Question: What type of tax is indicated in the document, personal property or real estate?
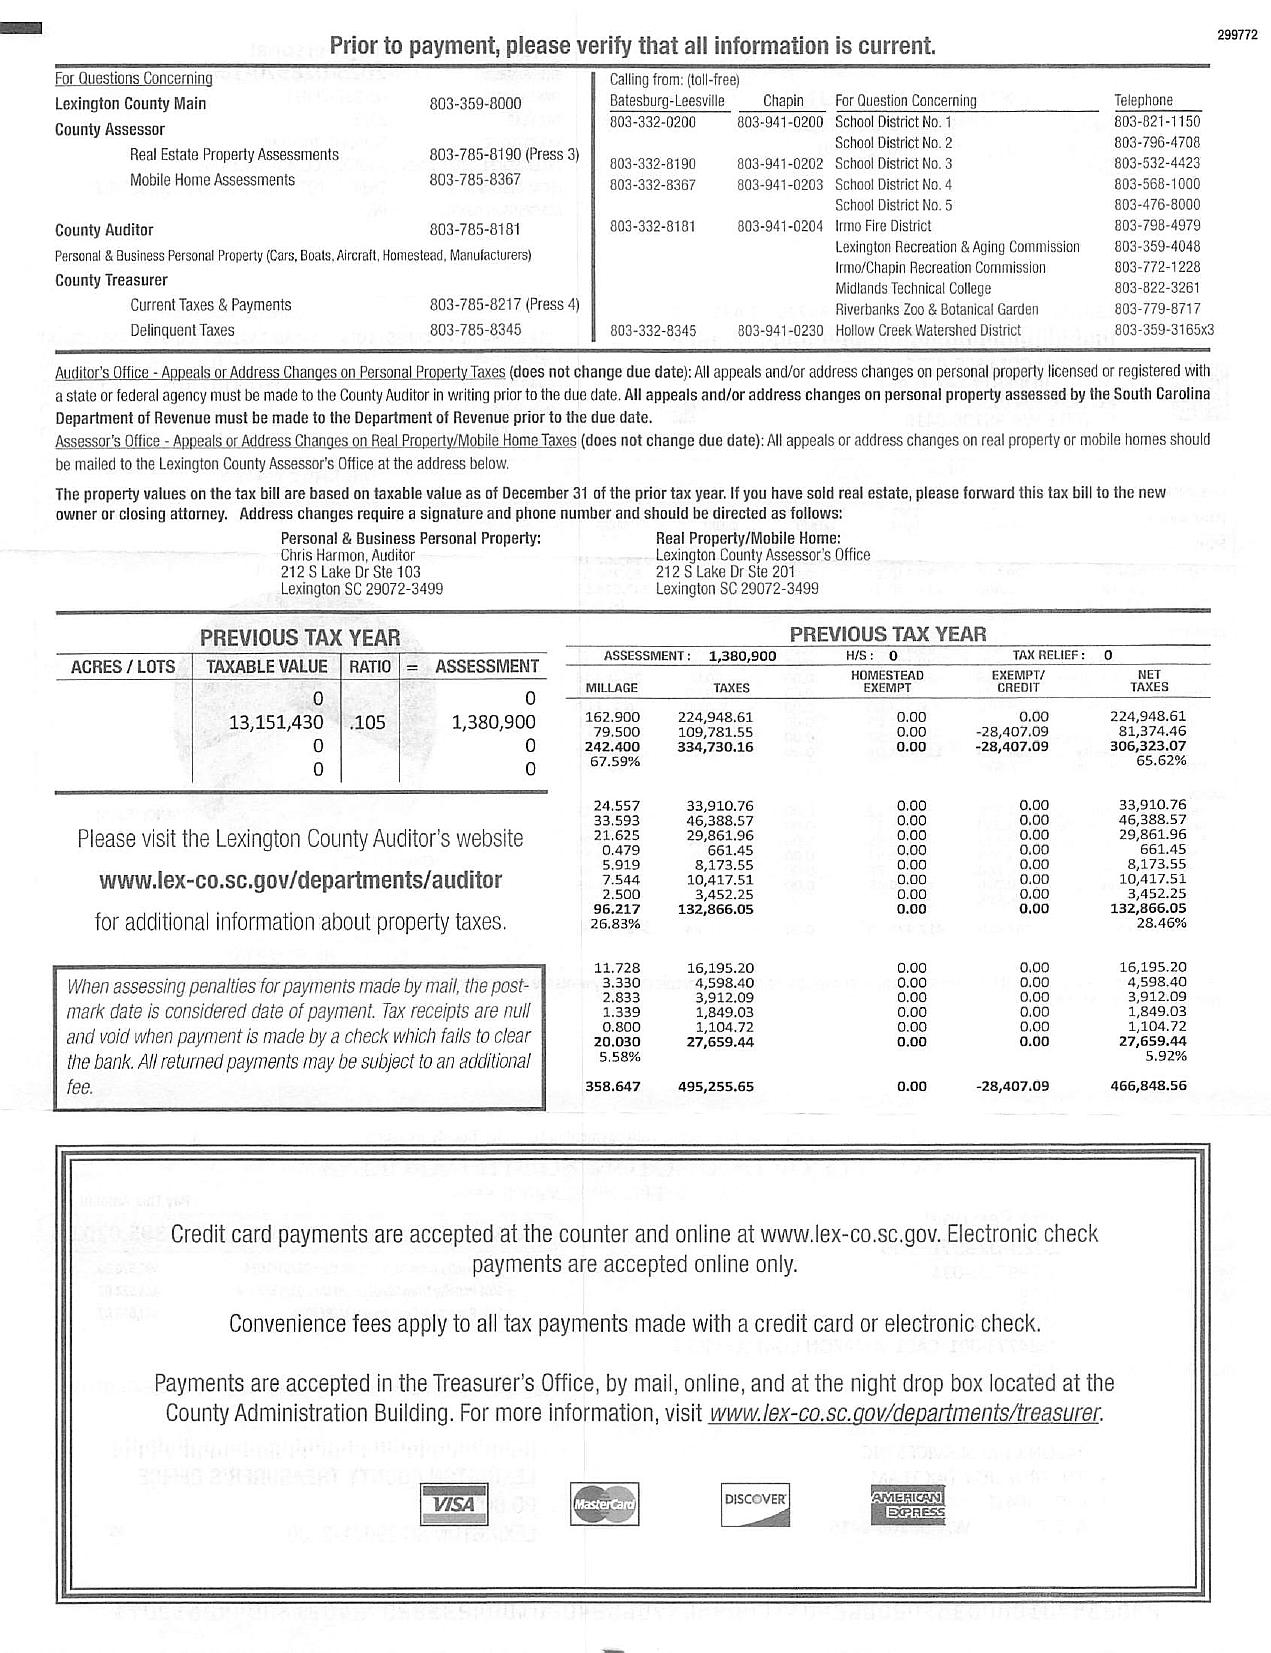
Answer: "Real Estate Tax"